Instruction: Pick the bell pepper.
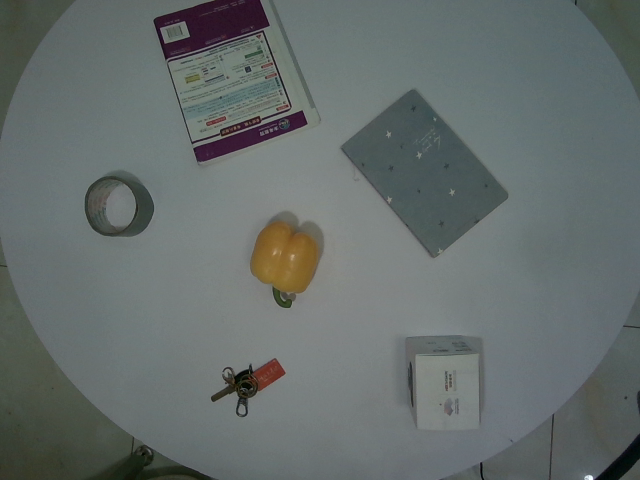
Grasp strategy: vertical